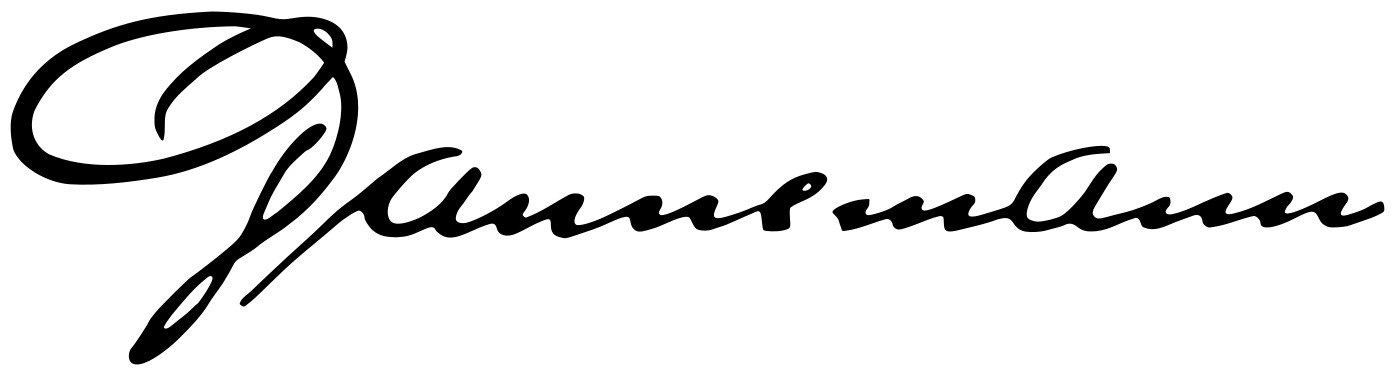
Signature of: geraldo dannemann